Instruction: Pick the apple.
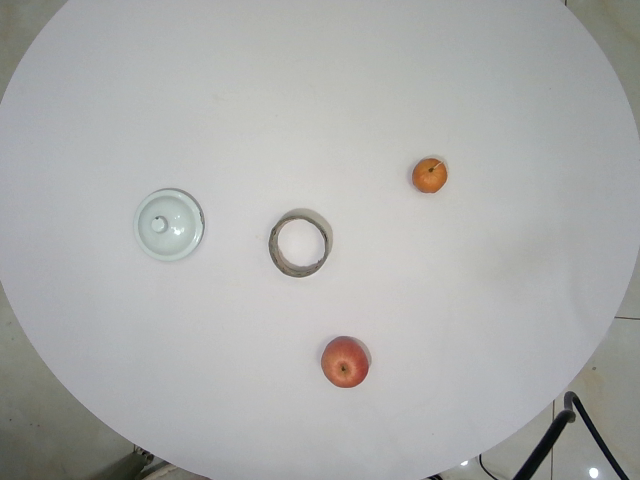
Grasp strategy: vertical